Question: Which state is mentioned in the document?
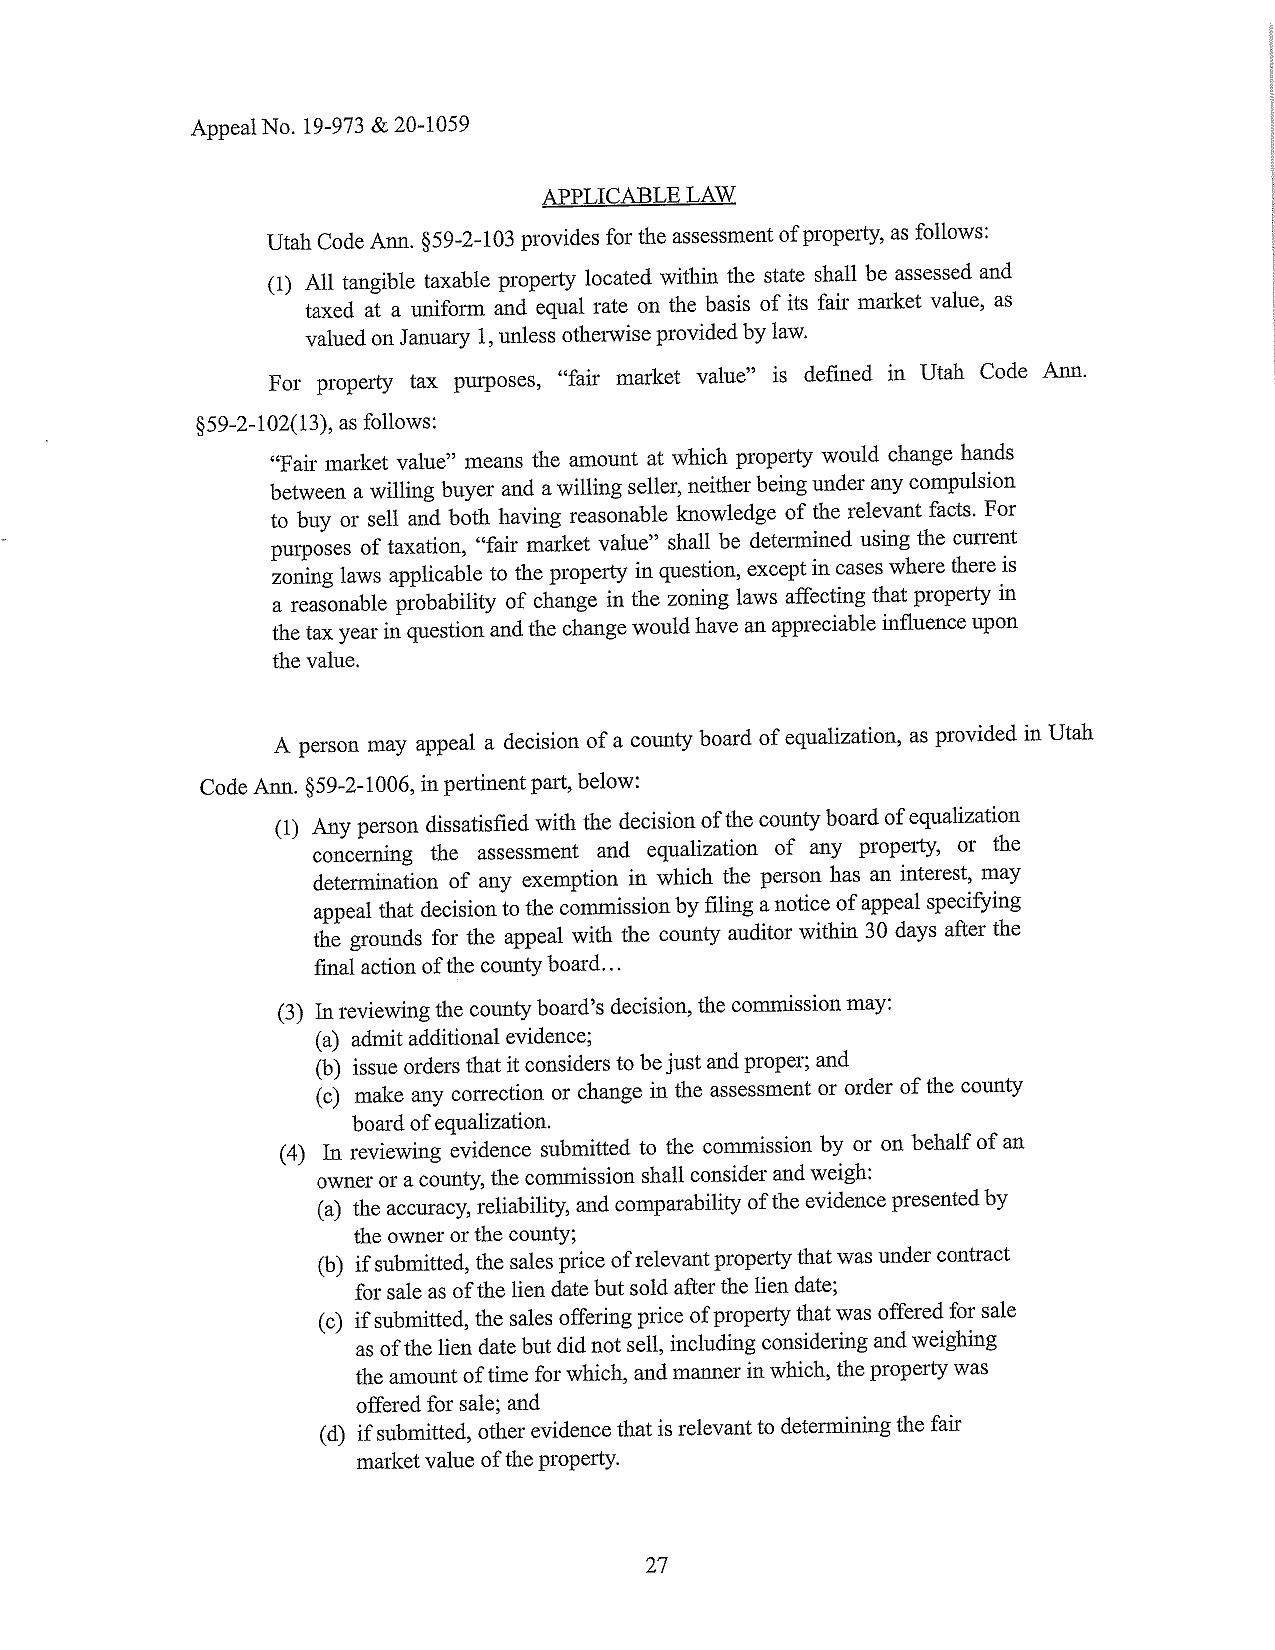
Answer: "Utah"